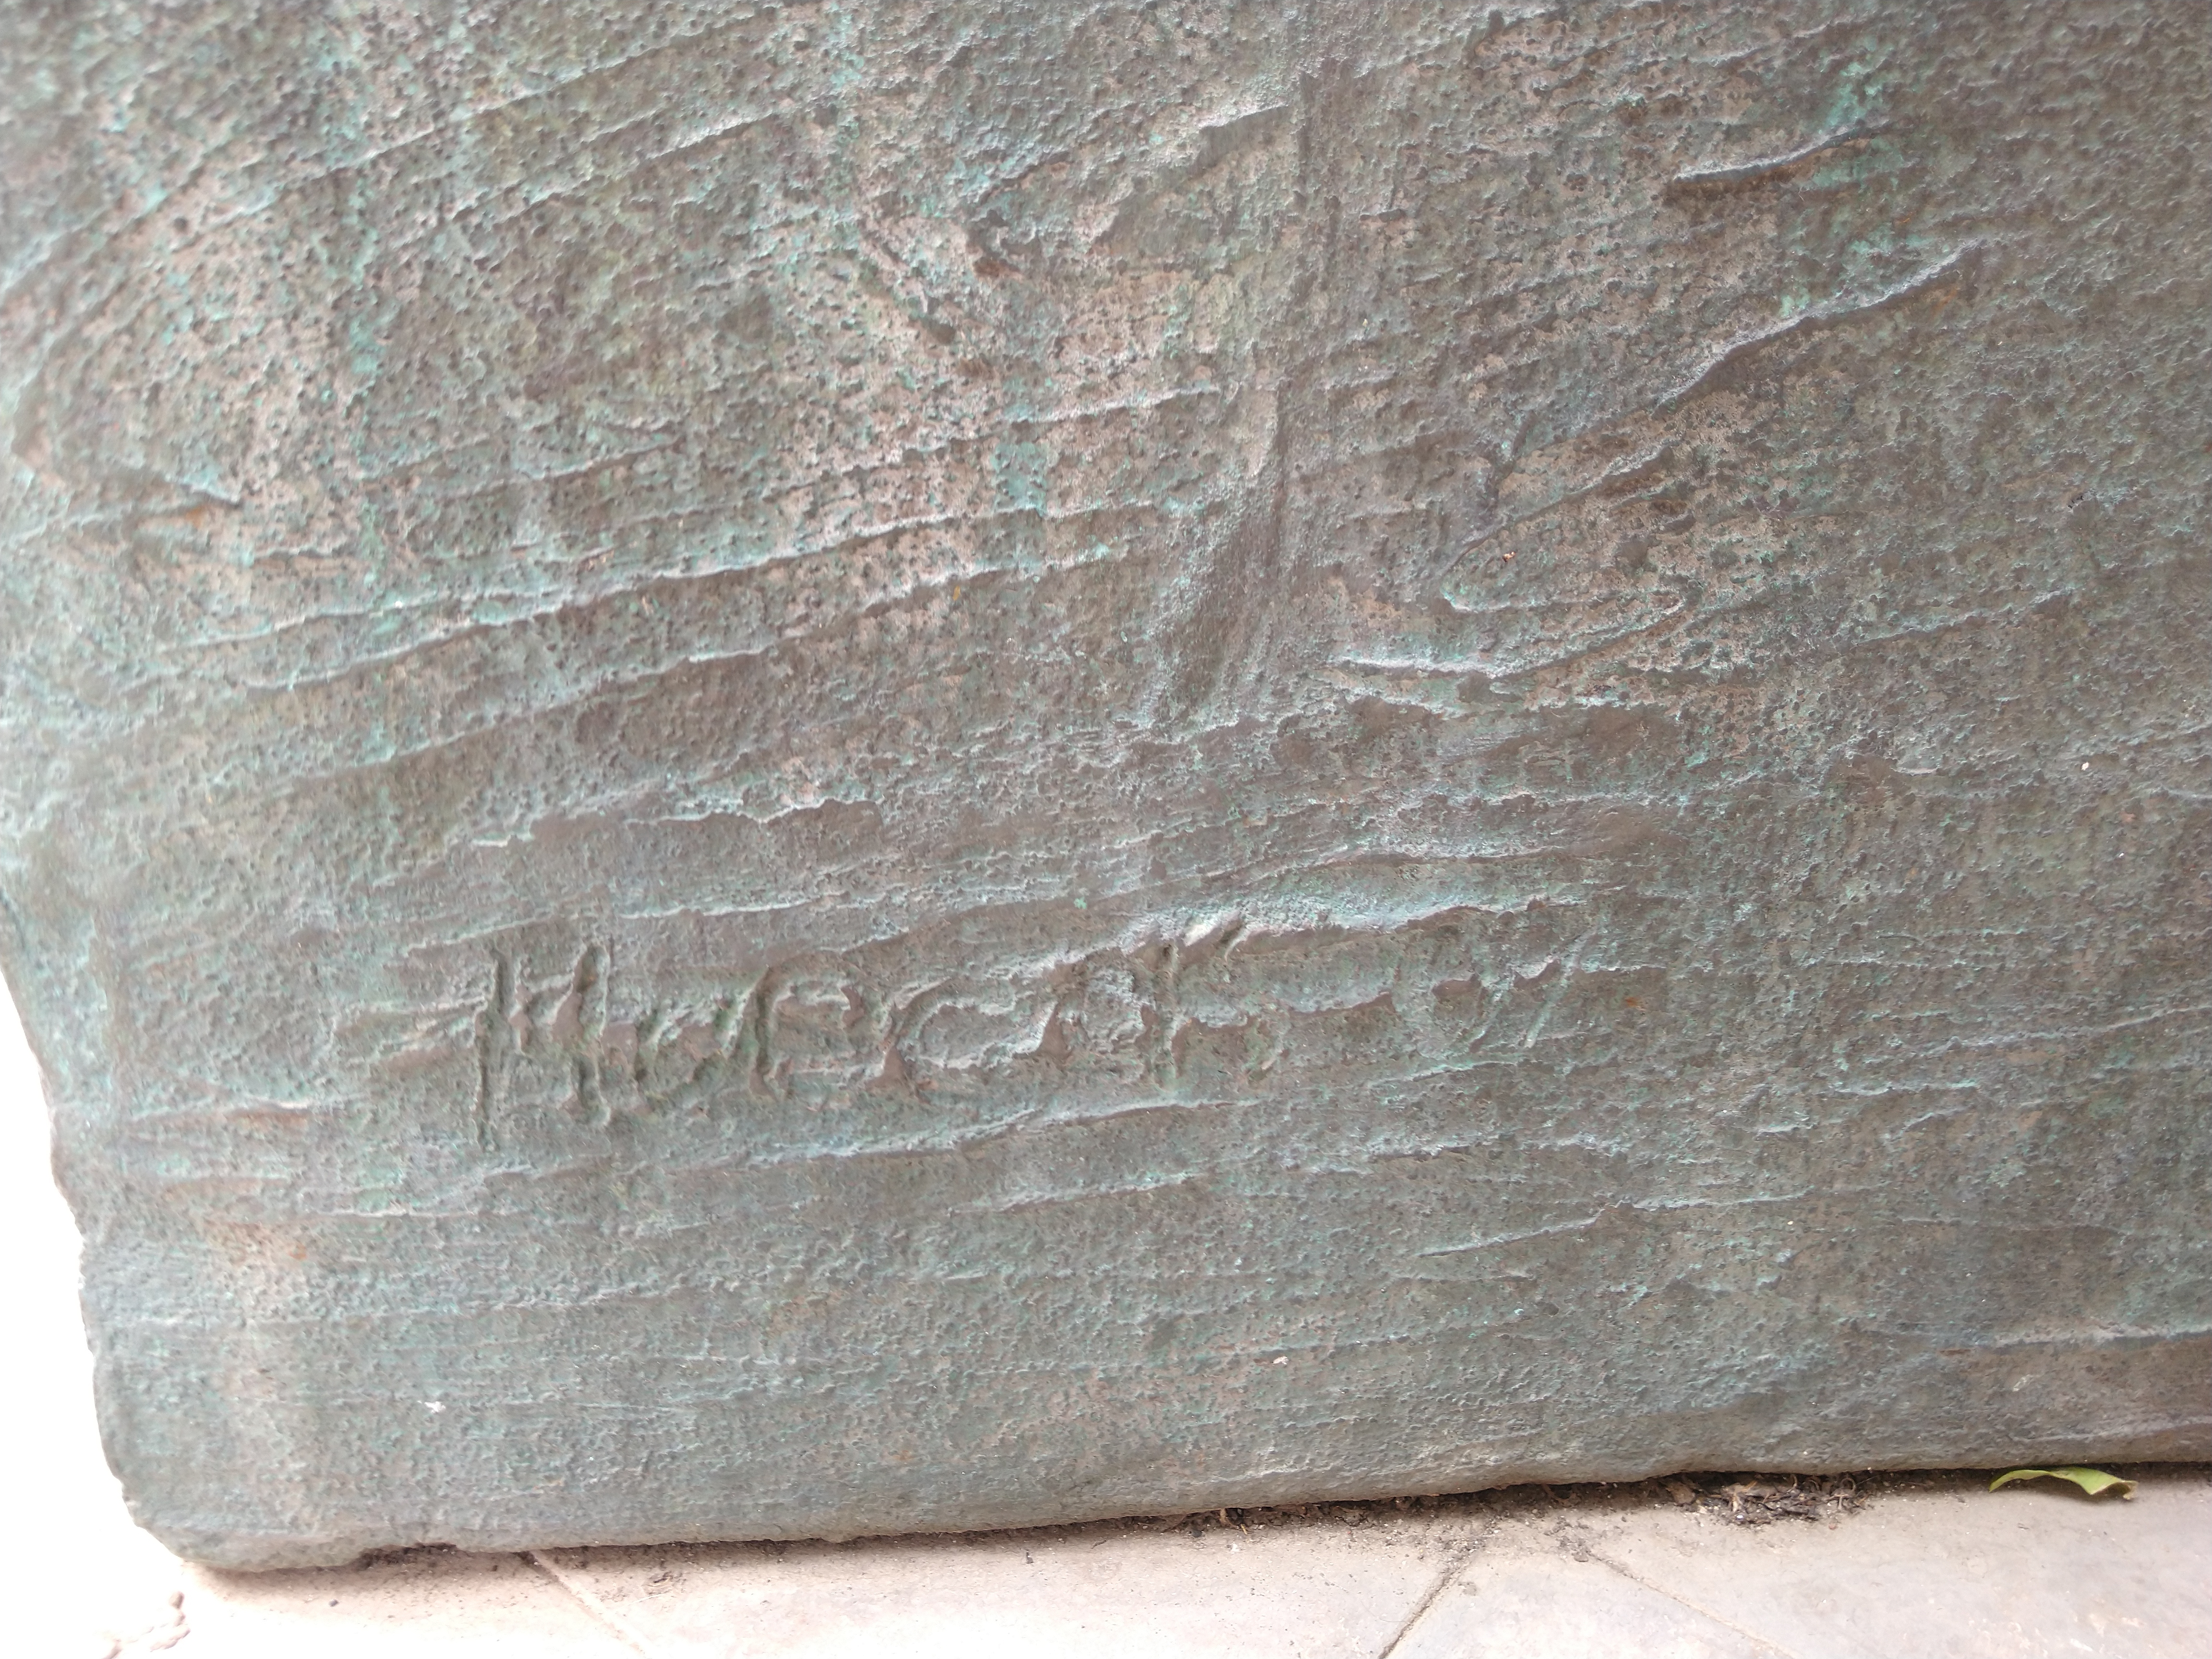
Signature of: javier huecas